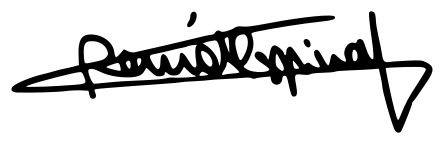
Signature of: ramón espinar merino